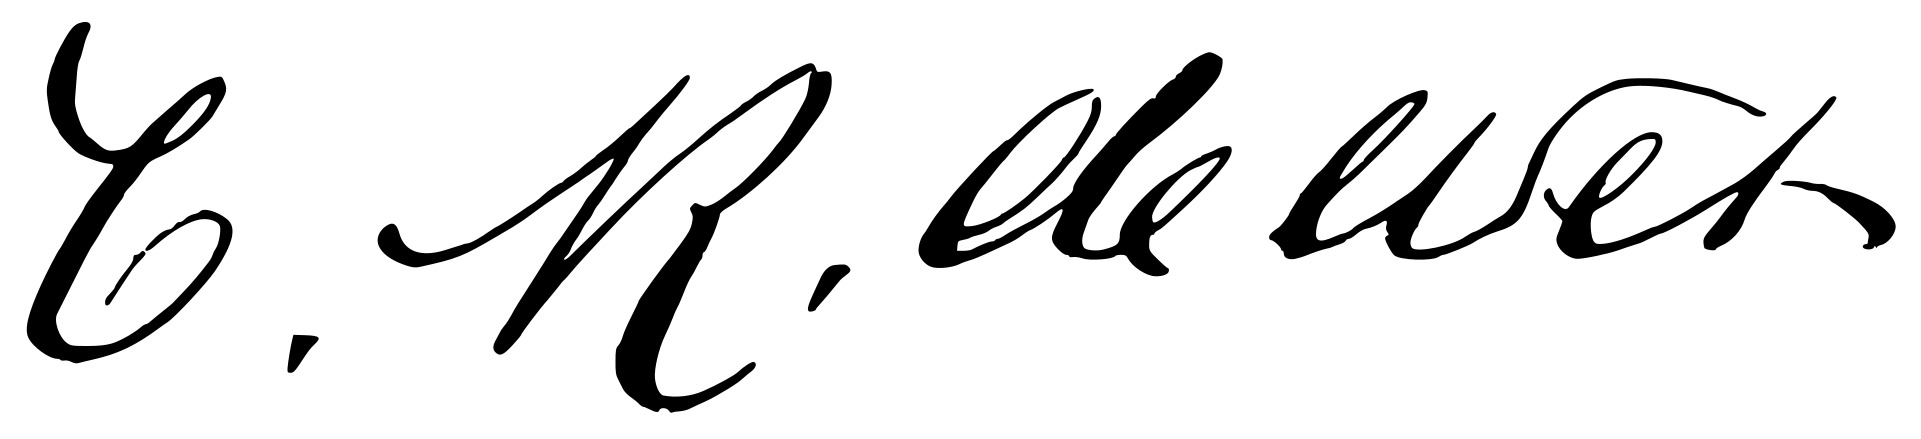
Signature of: christiaan de wet